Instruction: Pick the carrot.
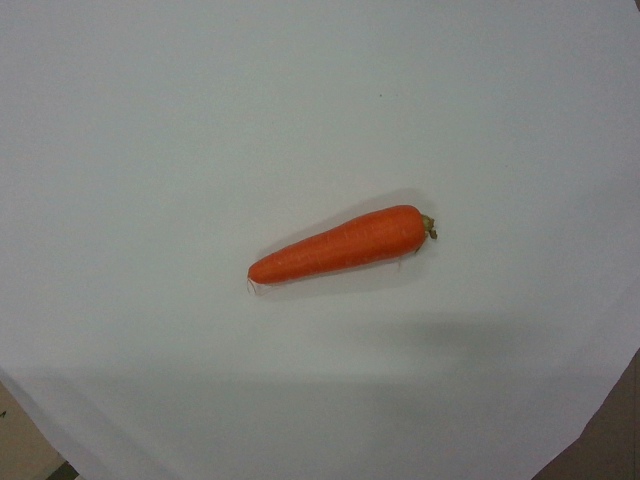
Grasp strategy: vertical